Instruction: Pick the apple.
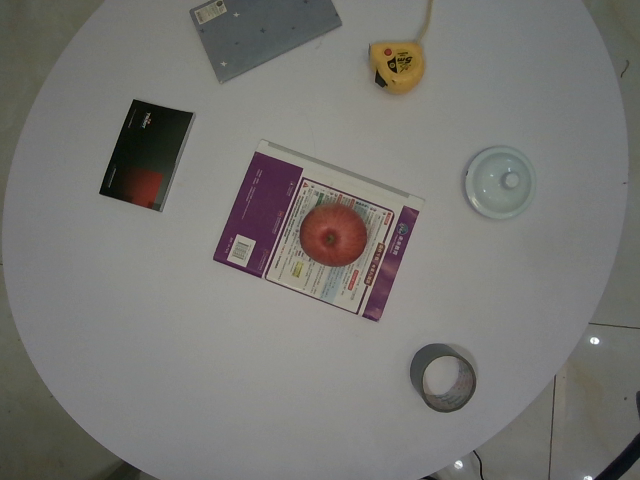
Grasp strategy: vertical